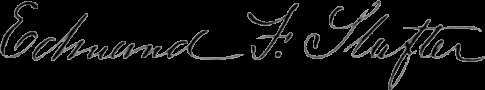
Signature of: edmund f slafter